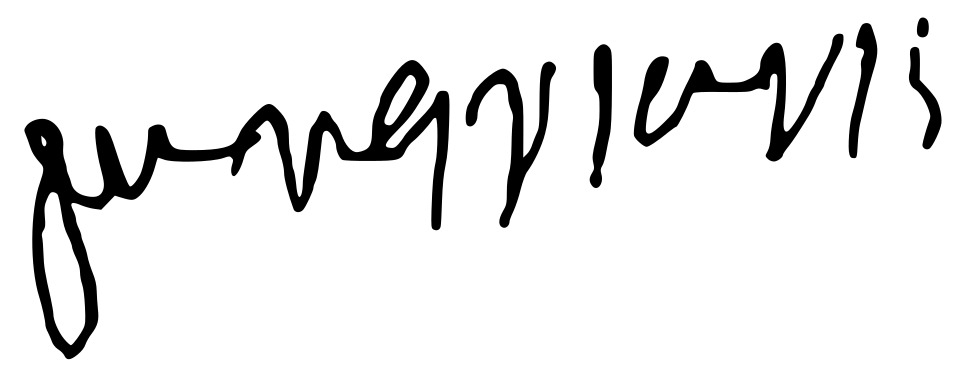
Signature of: ioannis makriyannis